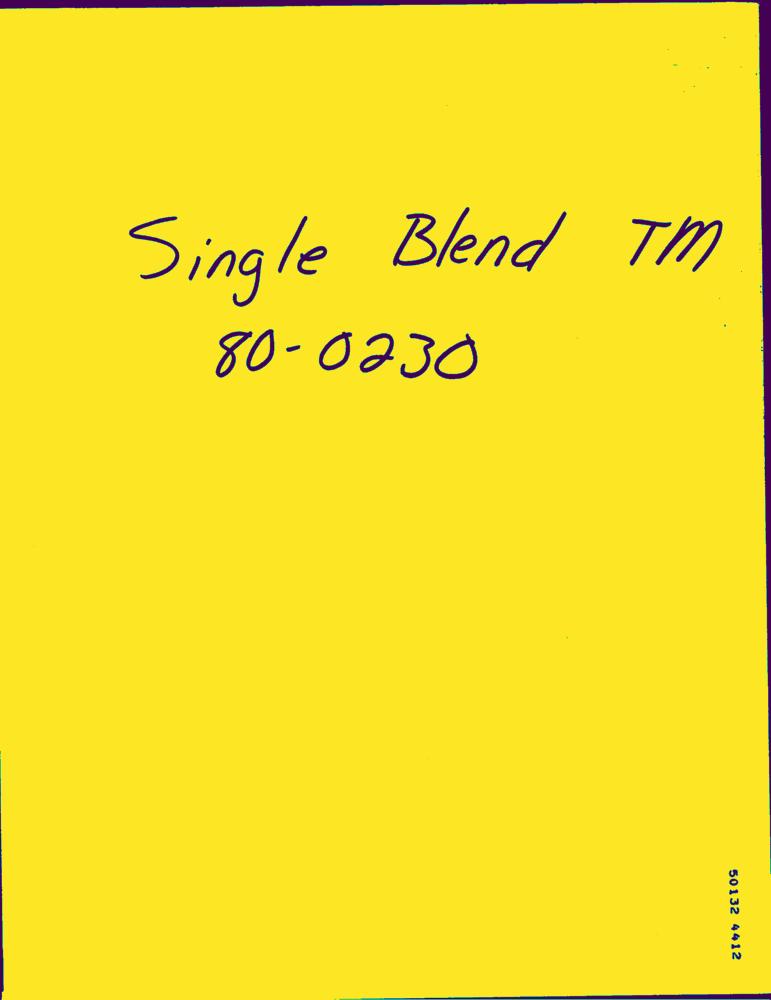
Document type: Letter-Doc